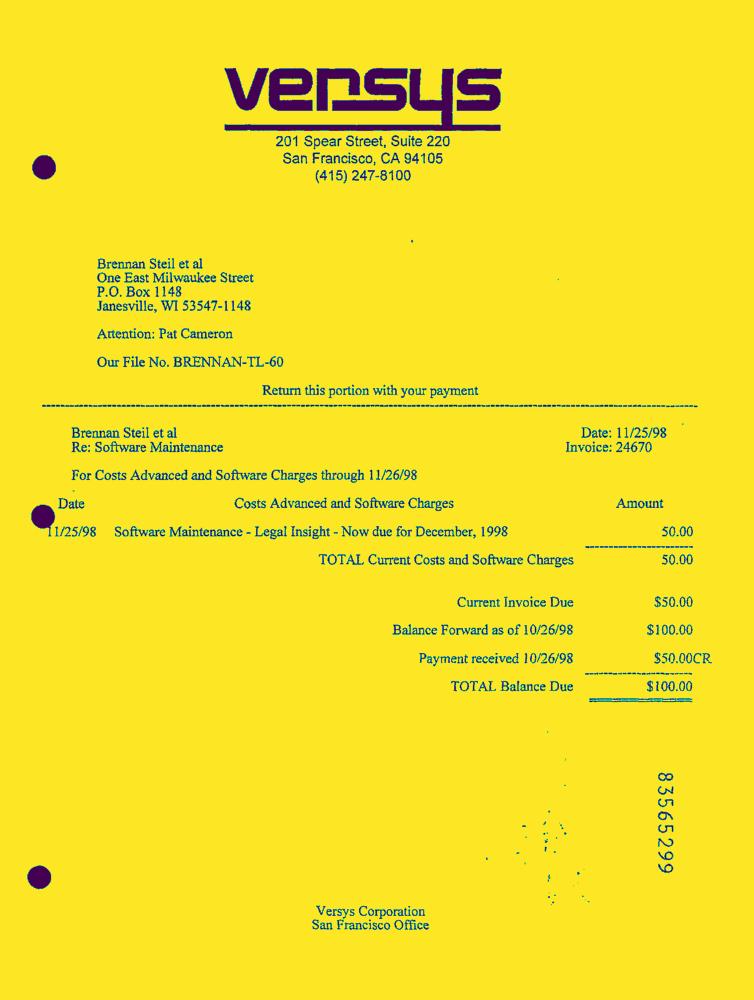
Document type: Invoice-Doc